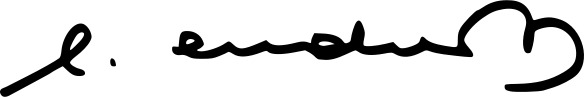
Signature of: giulio andreotti